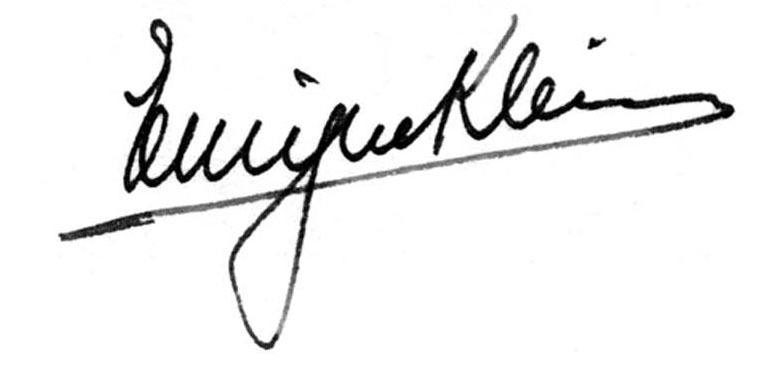
Signature of: enrique klein